Question: What was observed in the imaging?
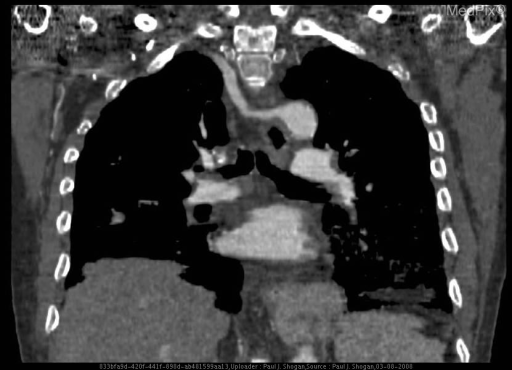
Answer: The imaging shows Chest Radiography: :

Lateral chest radiograph demonstrates soft tissue density superior to the aortic arch causing anterior displacement of the trachea.

Contrast Enhanced CT:

The origin of the anomalous artery is evident arising from the posterior superior aortic arch as the last branching vessel of a left-sided aortic arch passing posteriorly to the esophagus in the retrotracheal space.  At a level 1 cm superior to the aortic arch, the aberrant right subclavian artery is located ascending posteriorly in the right superior mediastinum.

Maximal intensity projection demonstrates the aberrant right subclavian artery arising from the medial wall of the aorta as the last branching vessel, passing posterior to the esophagus, and ascending anterolaterally to the spine into the thoracic inlet. Maximal intensity projection demonstrates the aberrant right subclavian artery arising from the medial wall of the aorta as the last branching vessel, passing posterior to the esophagus, and ascending anterolaterally to the spine into the thoracic inlet..